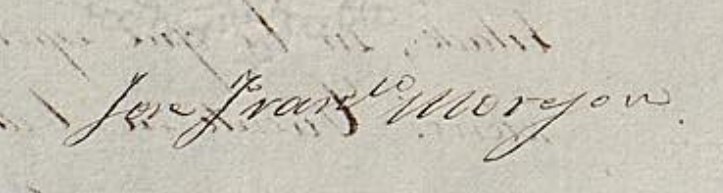
Signature of: josé francisco morejón de león y aguilar tablada